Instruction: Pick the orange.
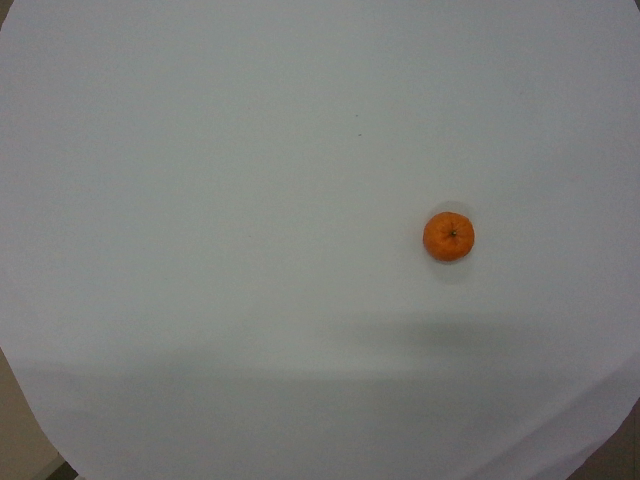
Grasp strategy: vertical